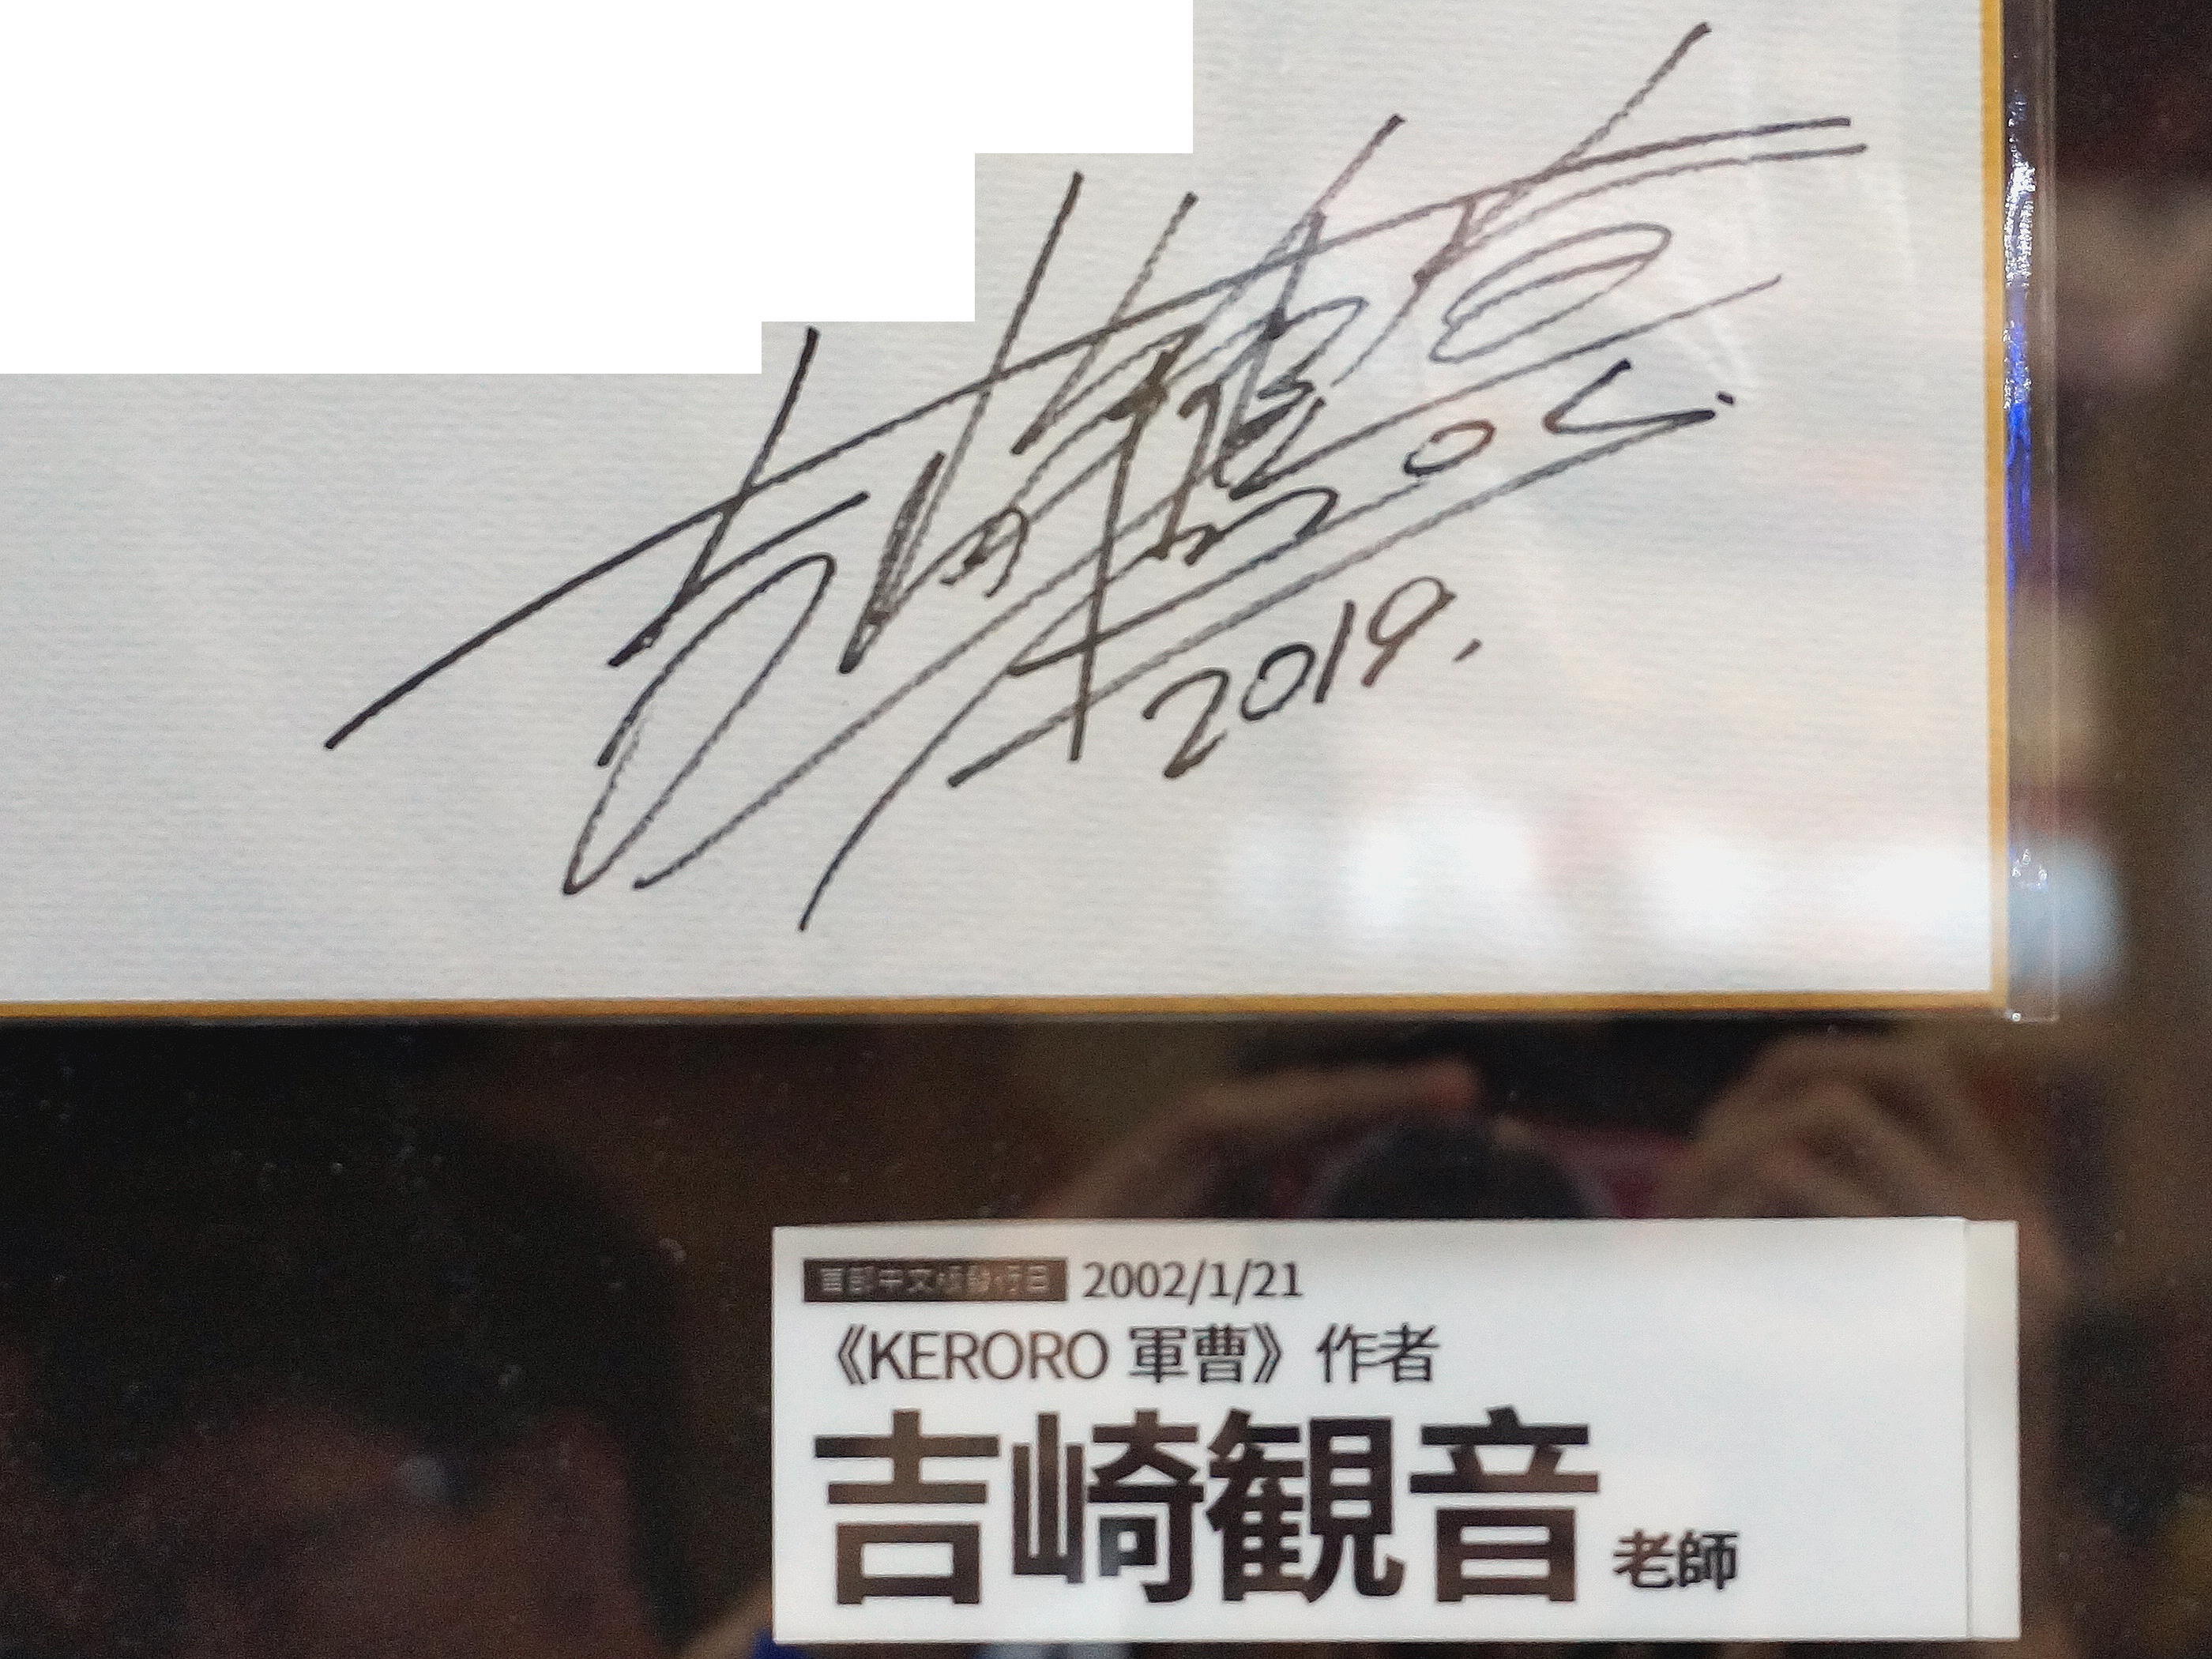
Signature of: mine yoshizaki